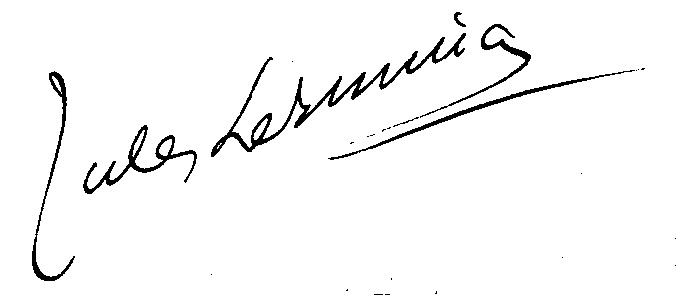
Signature of: jules lermina